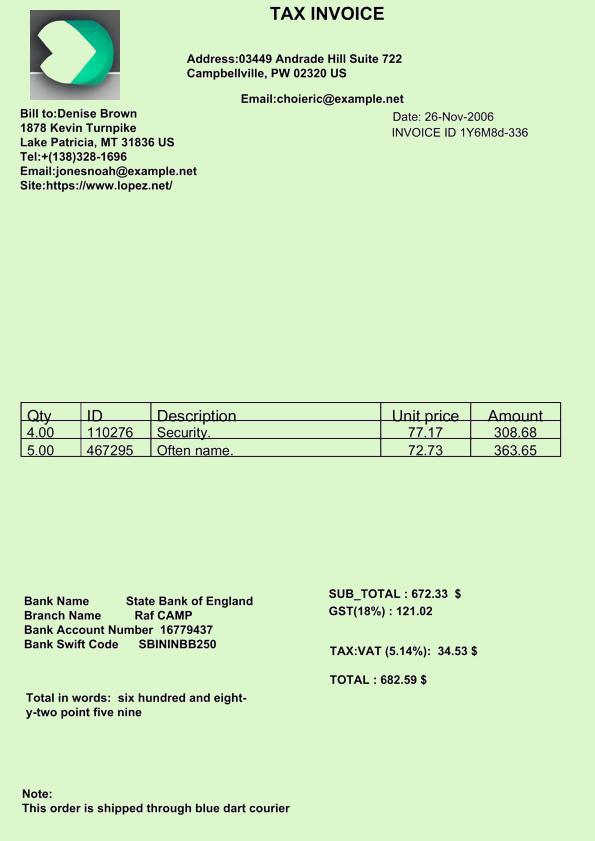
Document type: Invoice